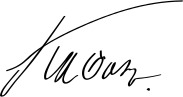
Signature of: alexander kolchak